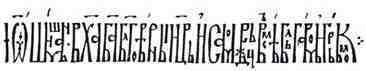
Signature of: ivan shishman of bulgaria